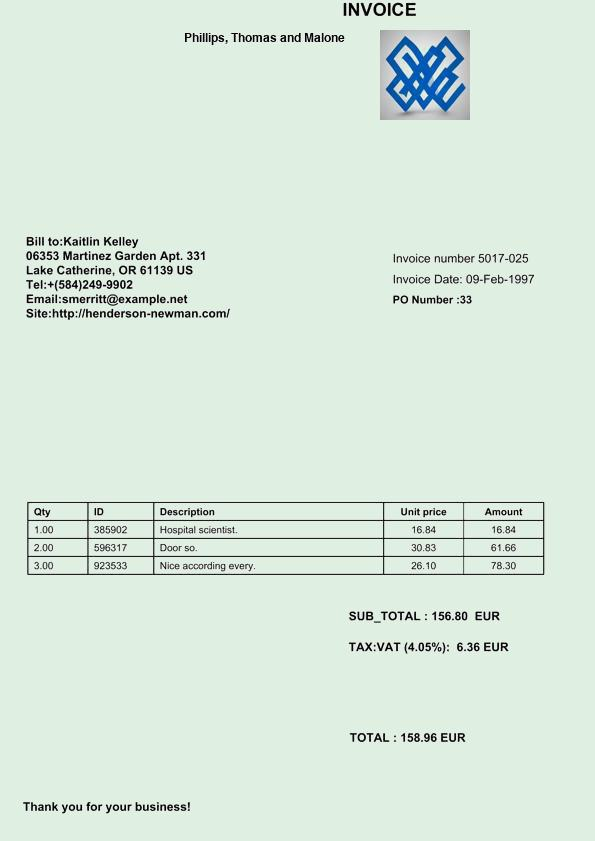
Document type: Invoice